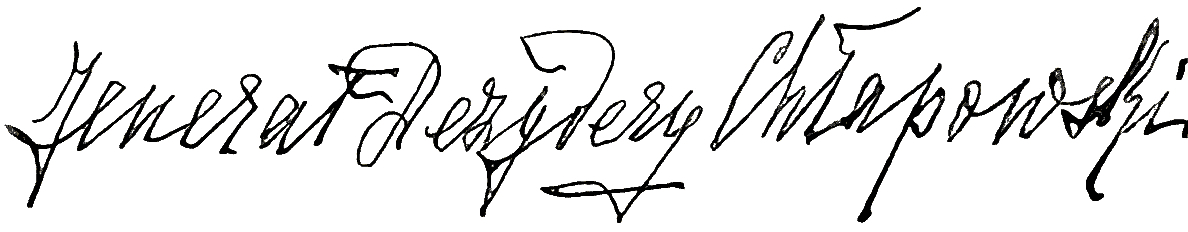
Signature of: dezydery chłapowski